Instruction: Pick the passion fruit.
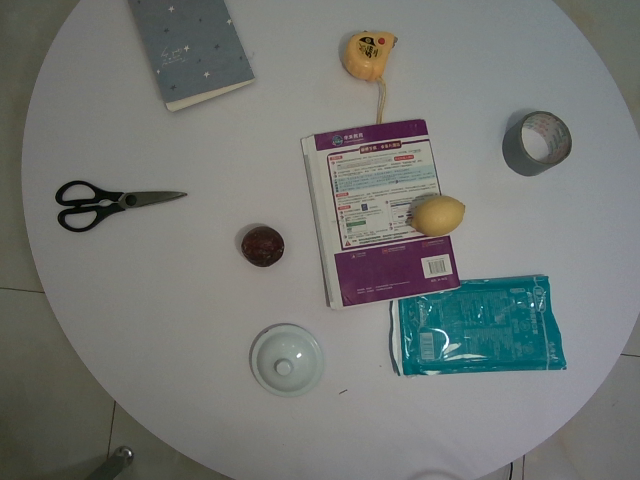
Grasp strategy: vertical